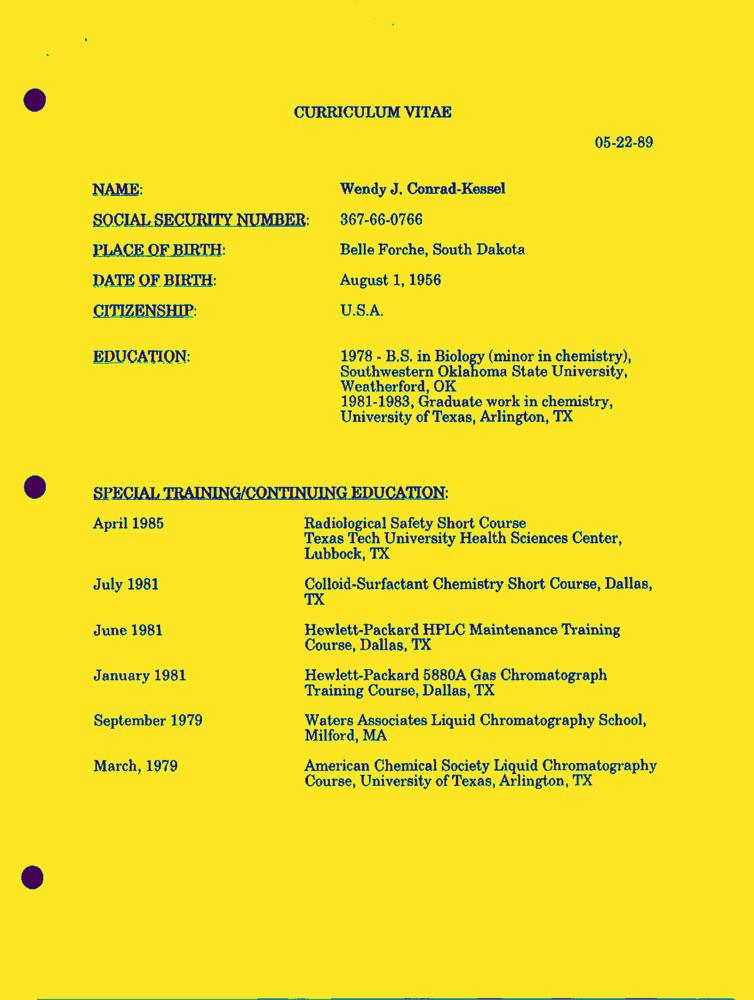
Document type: Resume-Doc